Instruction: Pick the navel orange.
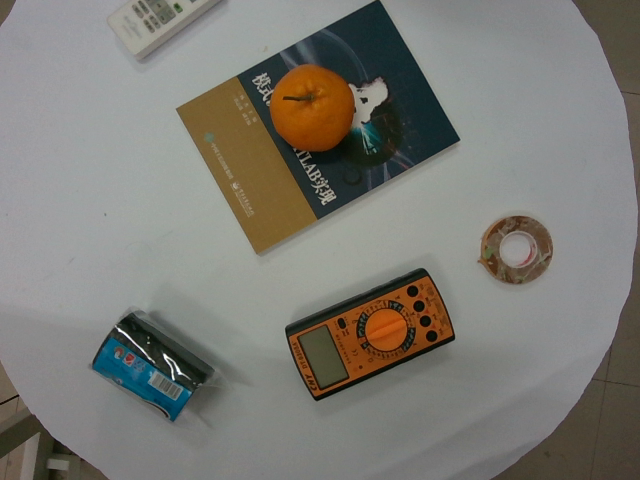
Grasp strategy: vertical